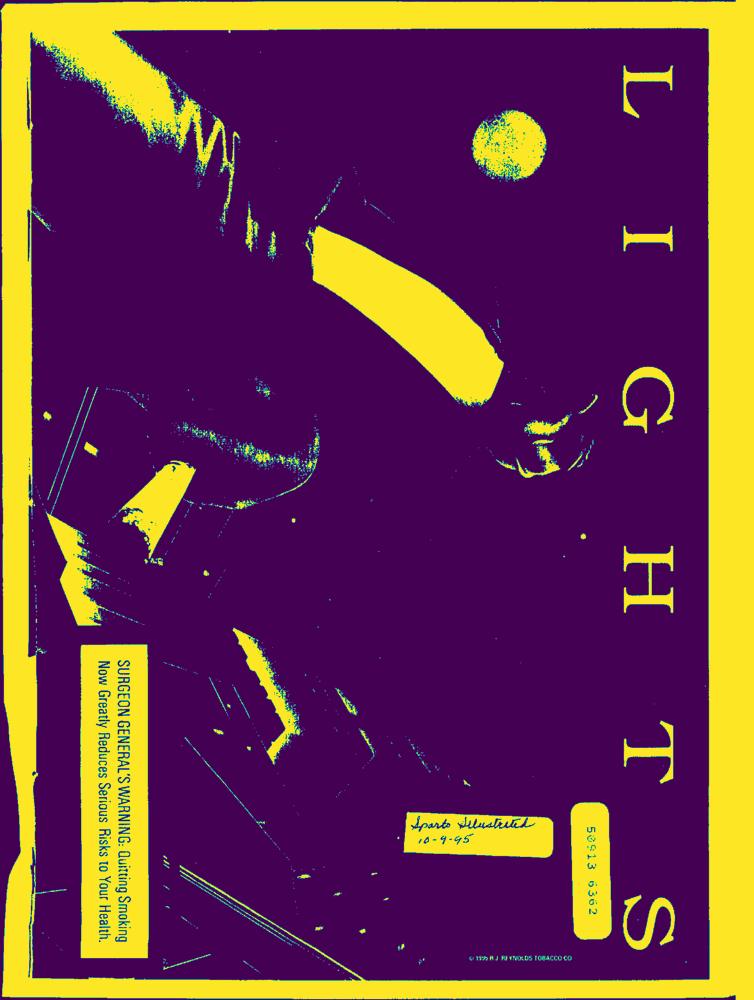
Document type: AD